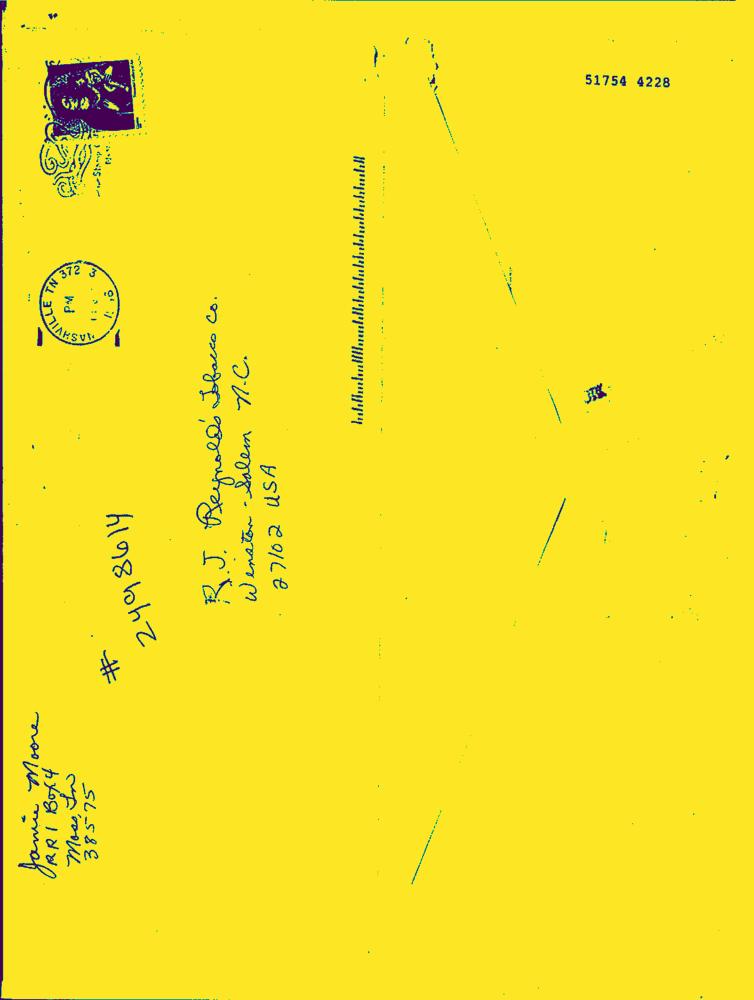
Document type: Hand-Written